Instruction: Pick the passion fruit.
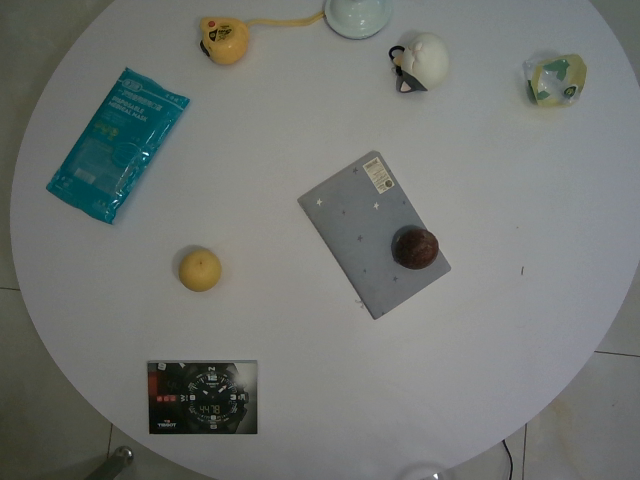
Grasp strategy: vertical